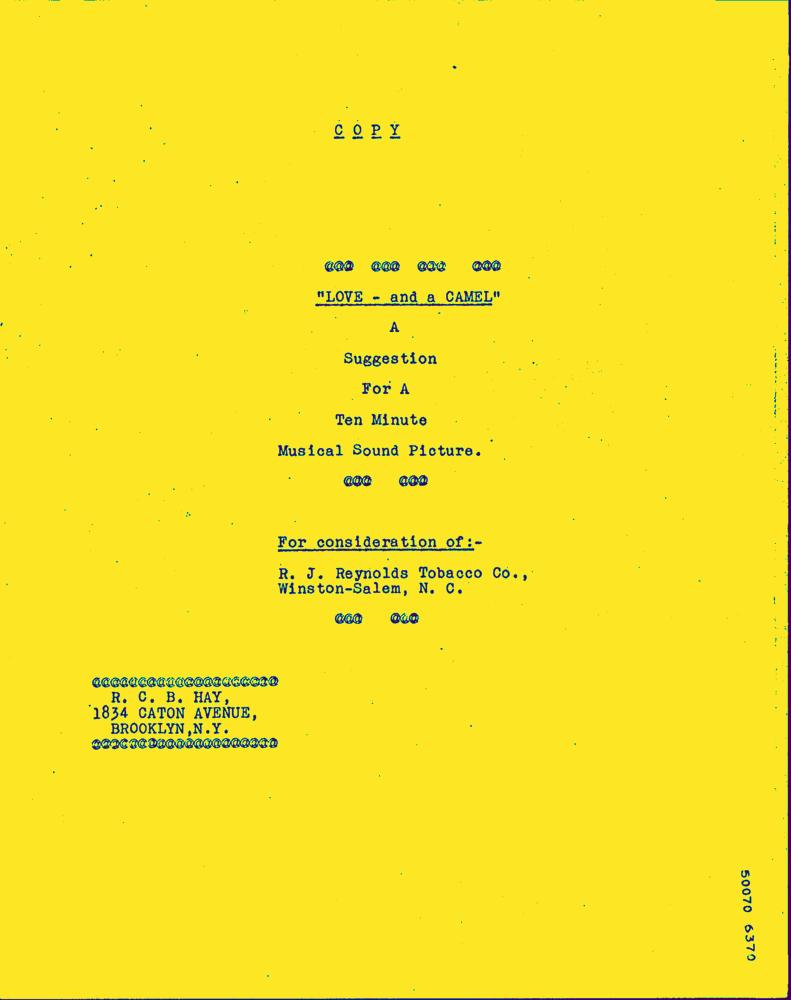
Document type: AD